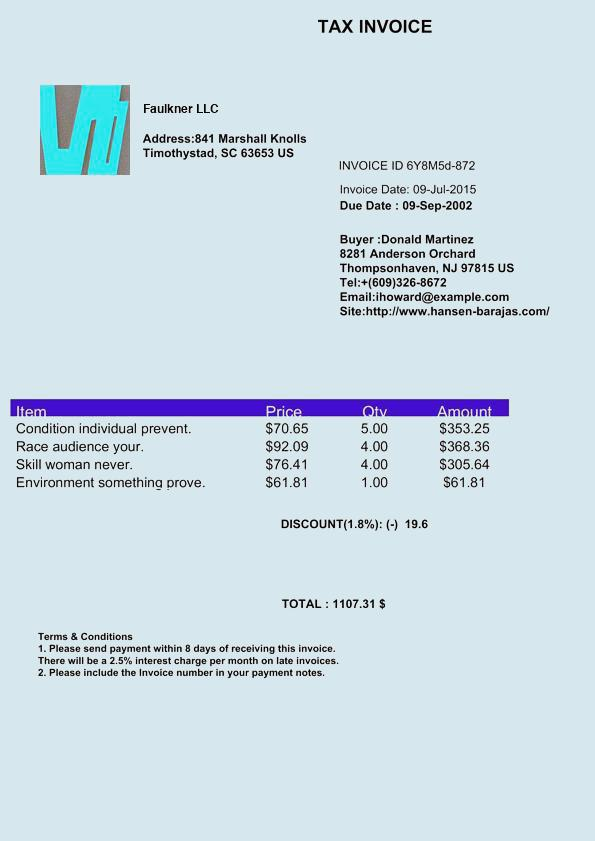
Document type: Invoice